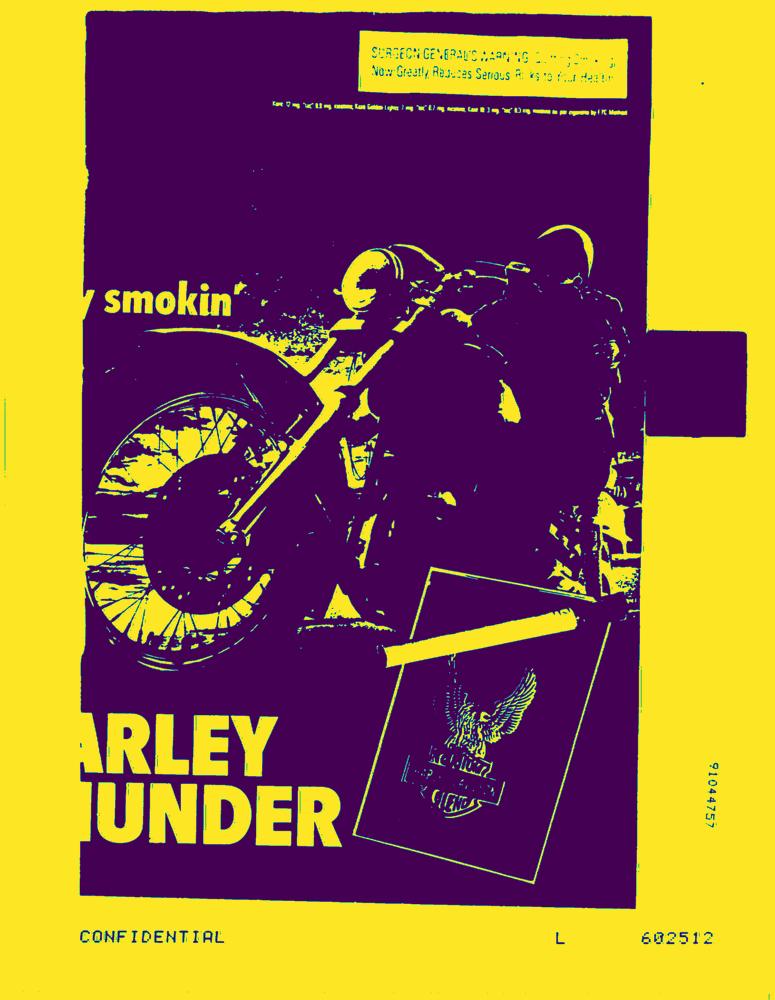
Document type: AD